Question: What type of tax is indicated in the document, personal property or real estate?
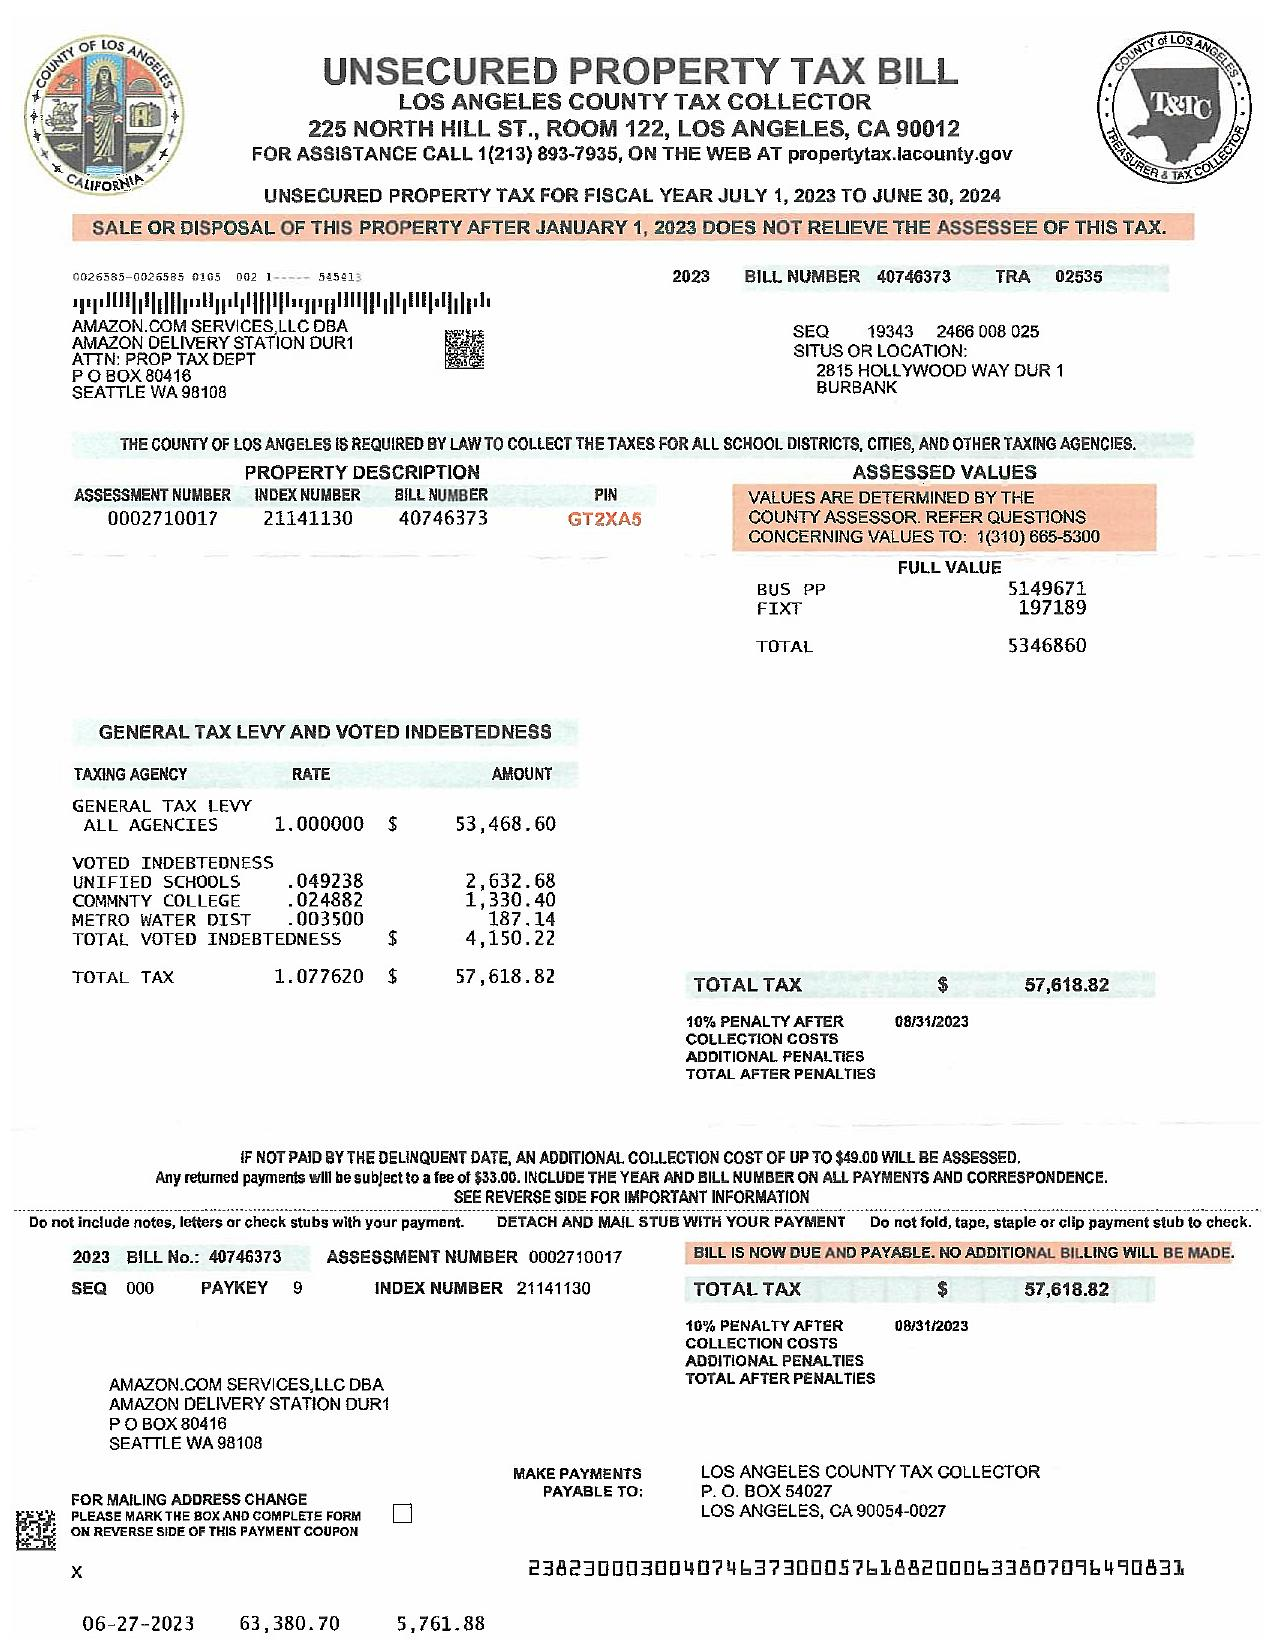
Answer: "Unsecured Property Tax"